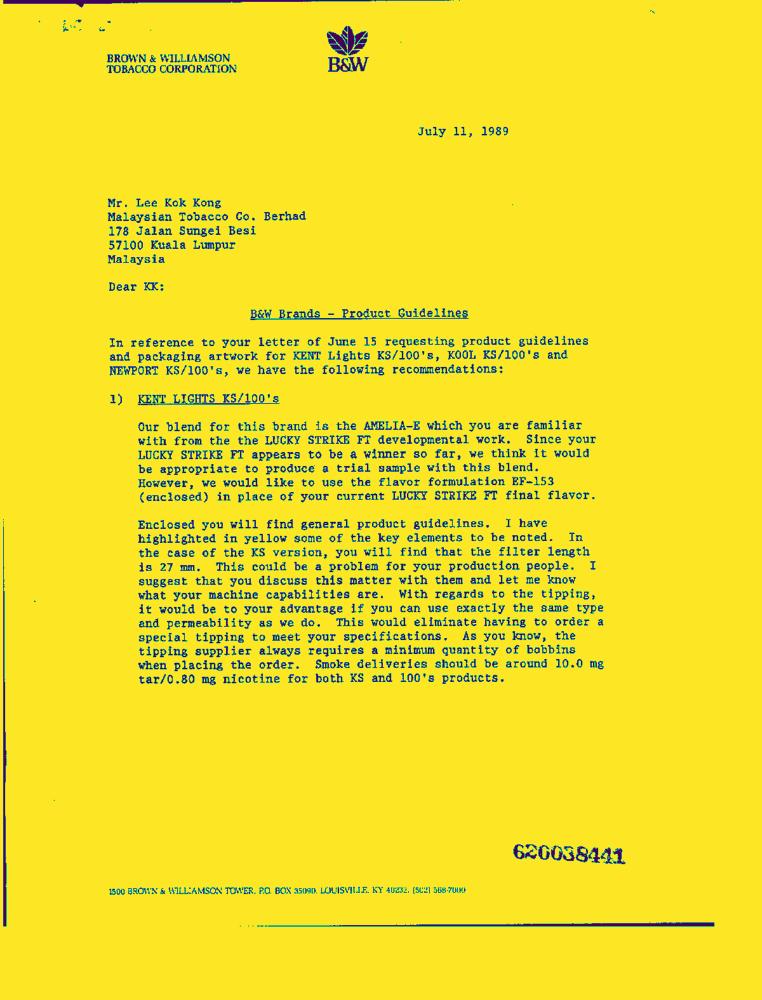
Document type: Letter-Doc